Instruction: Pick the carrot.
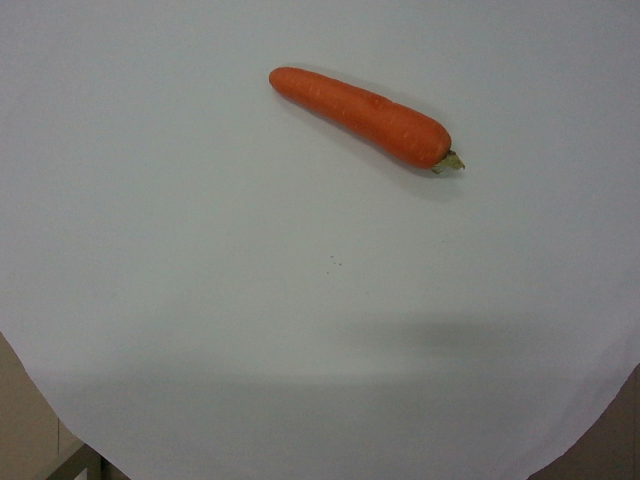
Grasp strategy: vertical